Question: What appears to be the issue?
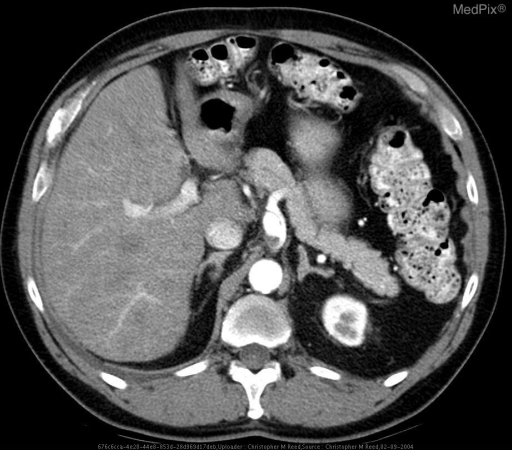
Answer: The findings suggest Axial and reconstructed sagittal contrast enhanced CT of the abdomen demonstrates focal proximal fusiform dilatation of the celiac artery with partially occluding soft tissue density intraluminal thrombus.. Contrast enhanced CT of the abdomen showing aneurysm of proximal celiac artery.. The patient might have a history of 65 year old male presents to the primary care clinic with several weeks of vague abdominal pain, sometimes felt to increase with meals..